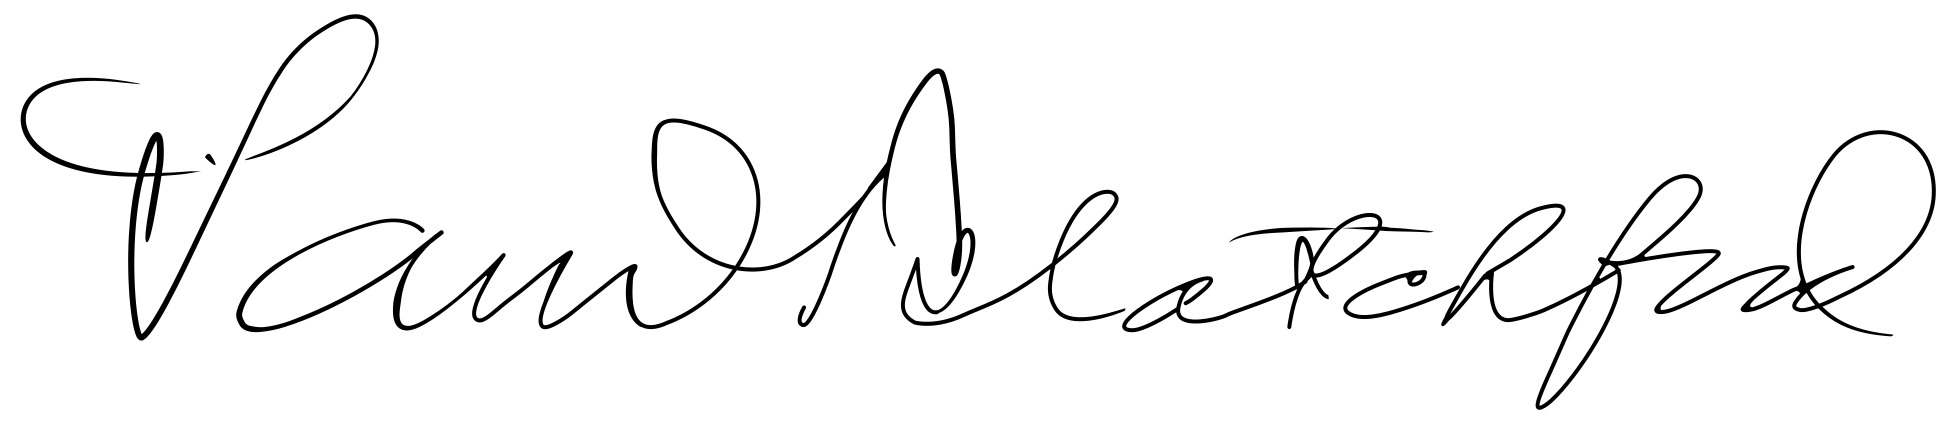
Signature of: samuel blatchford